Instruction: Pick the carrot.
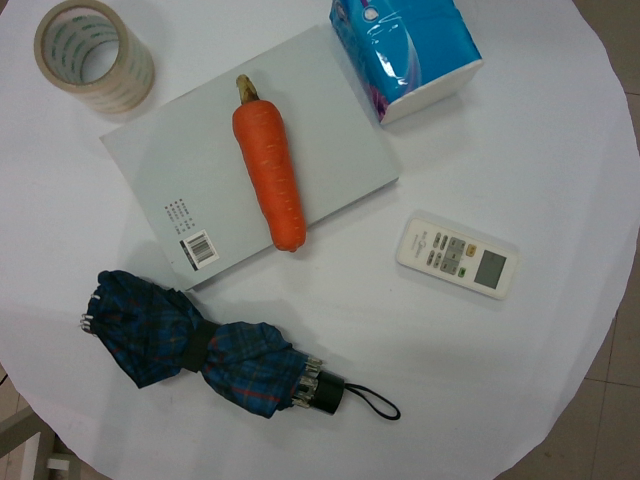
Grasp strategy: vertical